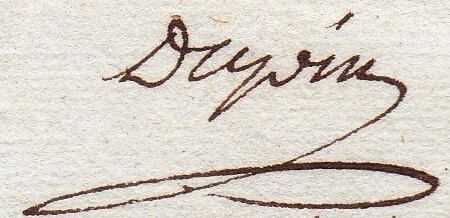
Signature of: andré siméon olivier dupin de beaumont